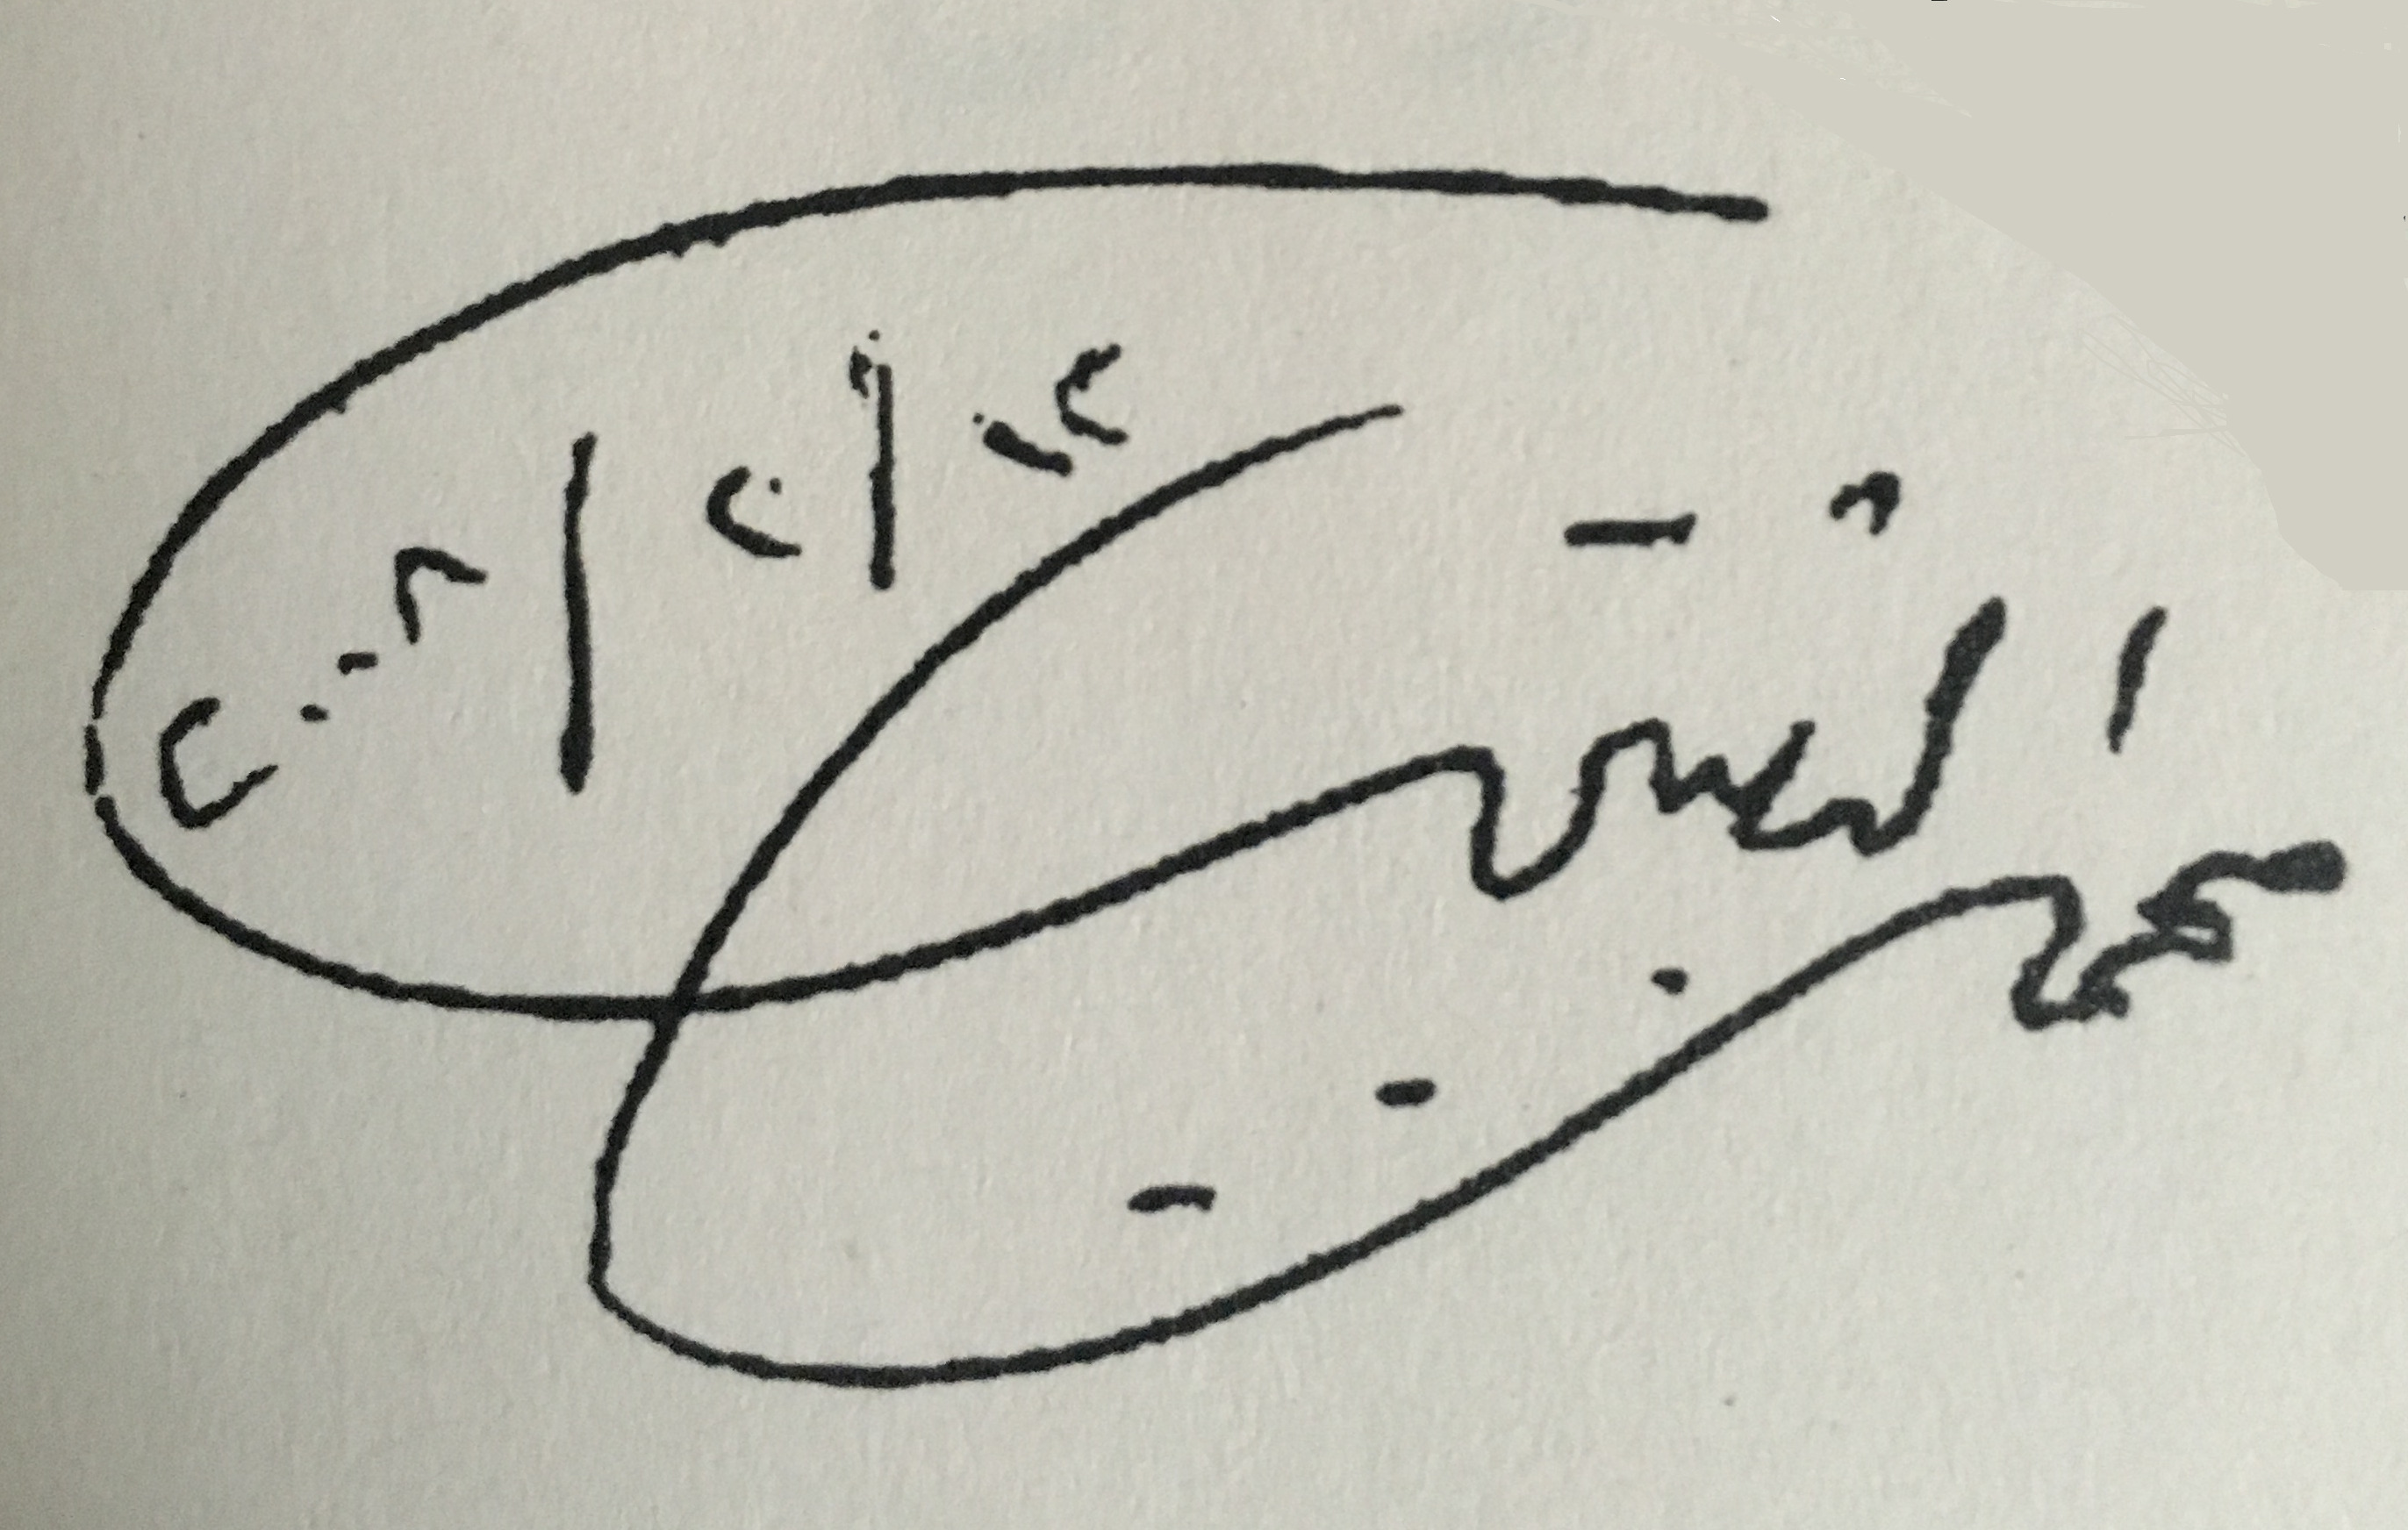
Signature of: muḥammad thubaytī